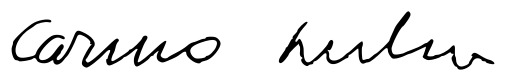
Signature of: carmelo angulo barturen